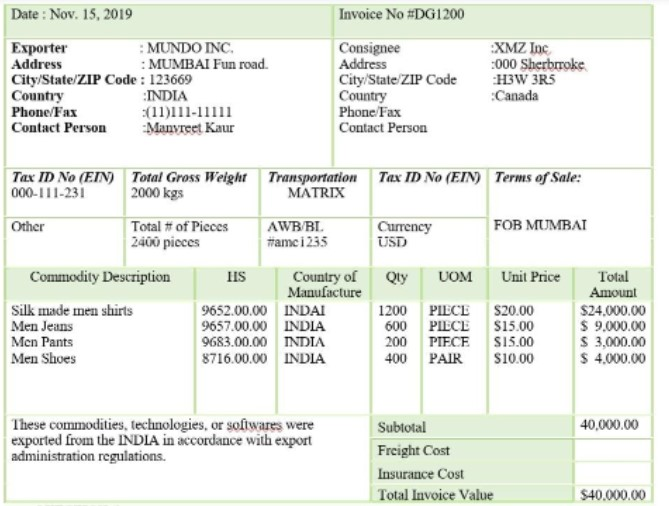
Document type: Invoice